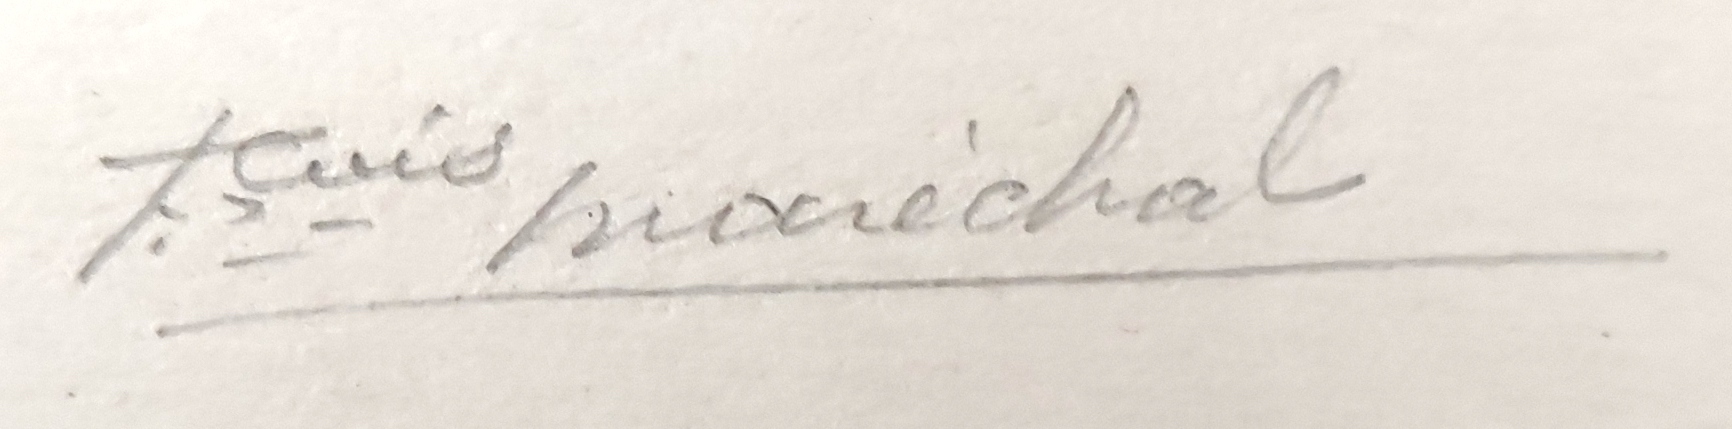
Signature of: françois maréchal